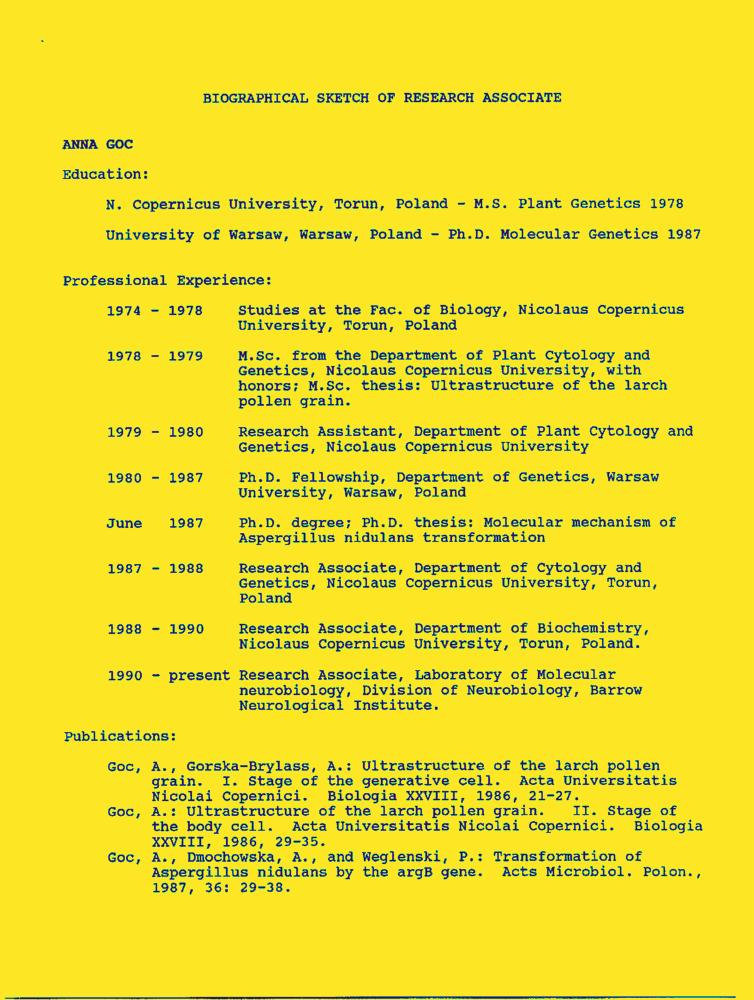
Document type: Resume-Doc